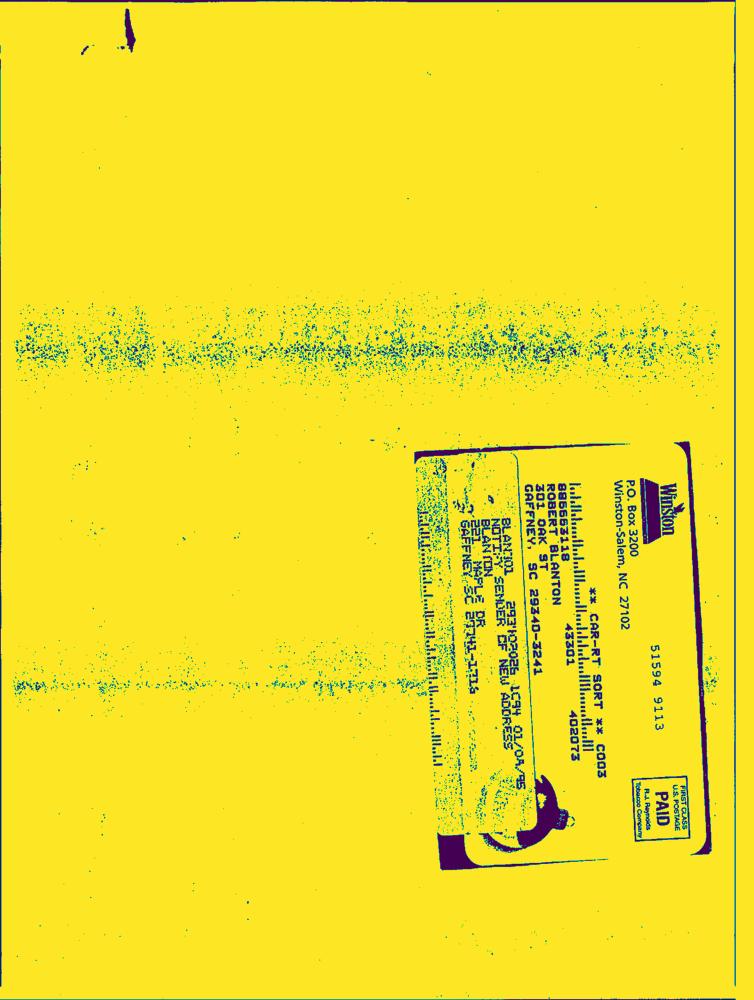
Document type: Hand-Written